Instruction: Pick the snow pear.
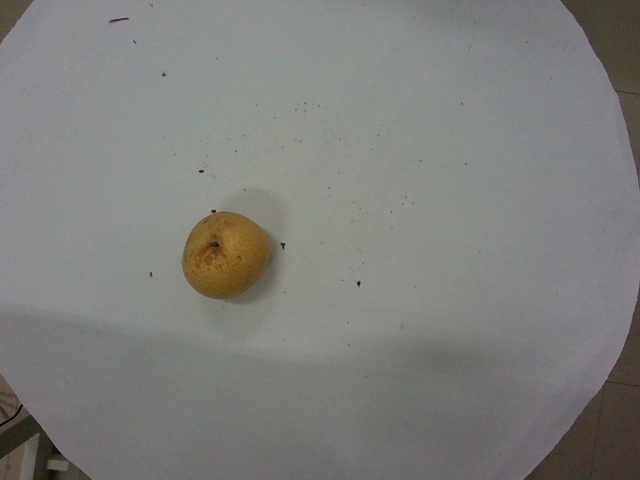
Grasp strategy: vertical